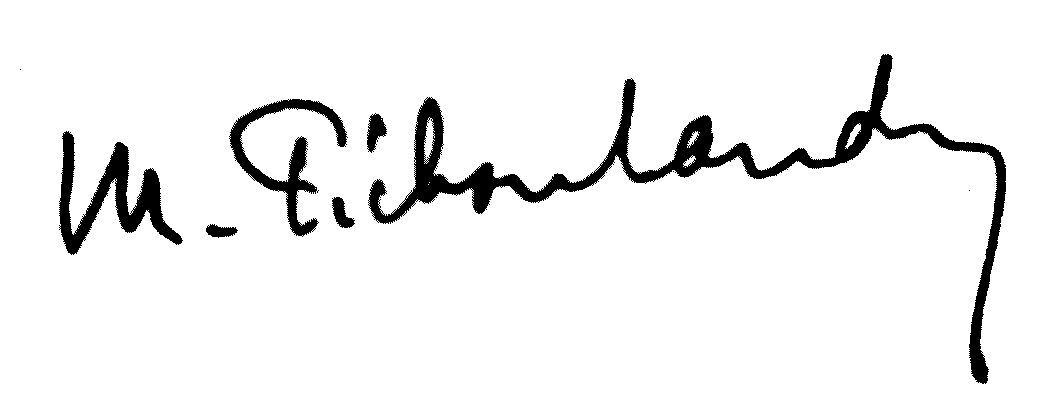
Signature of: marguerite pichon landry